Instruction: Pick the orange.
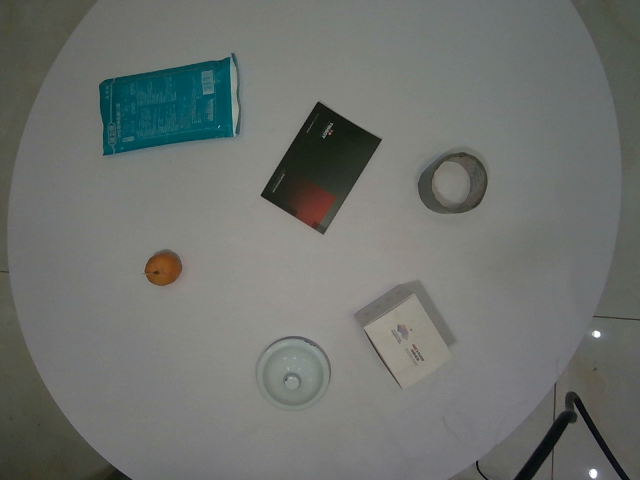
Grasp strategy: vertical